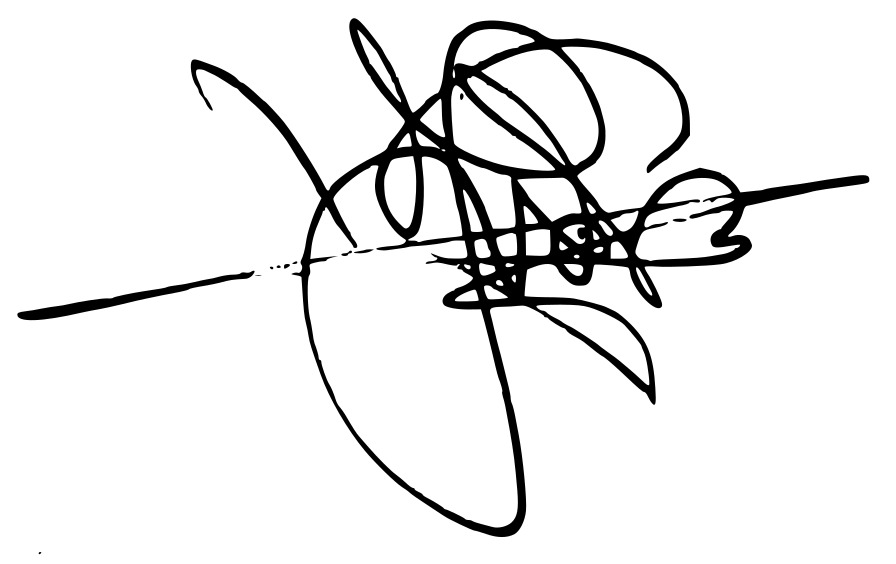
Signature of: teukros anthias